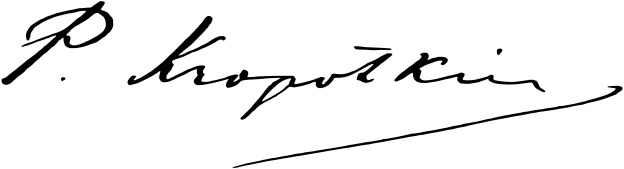
Signature of: peter kropotkin